Question: What is the estimated tax bill amount according to the document?
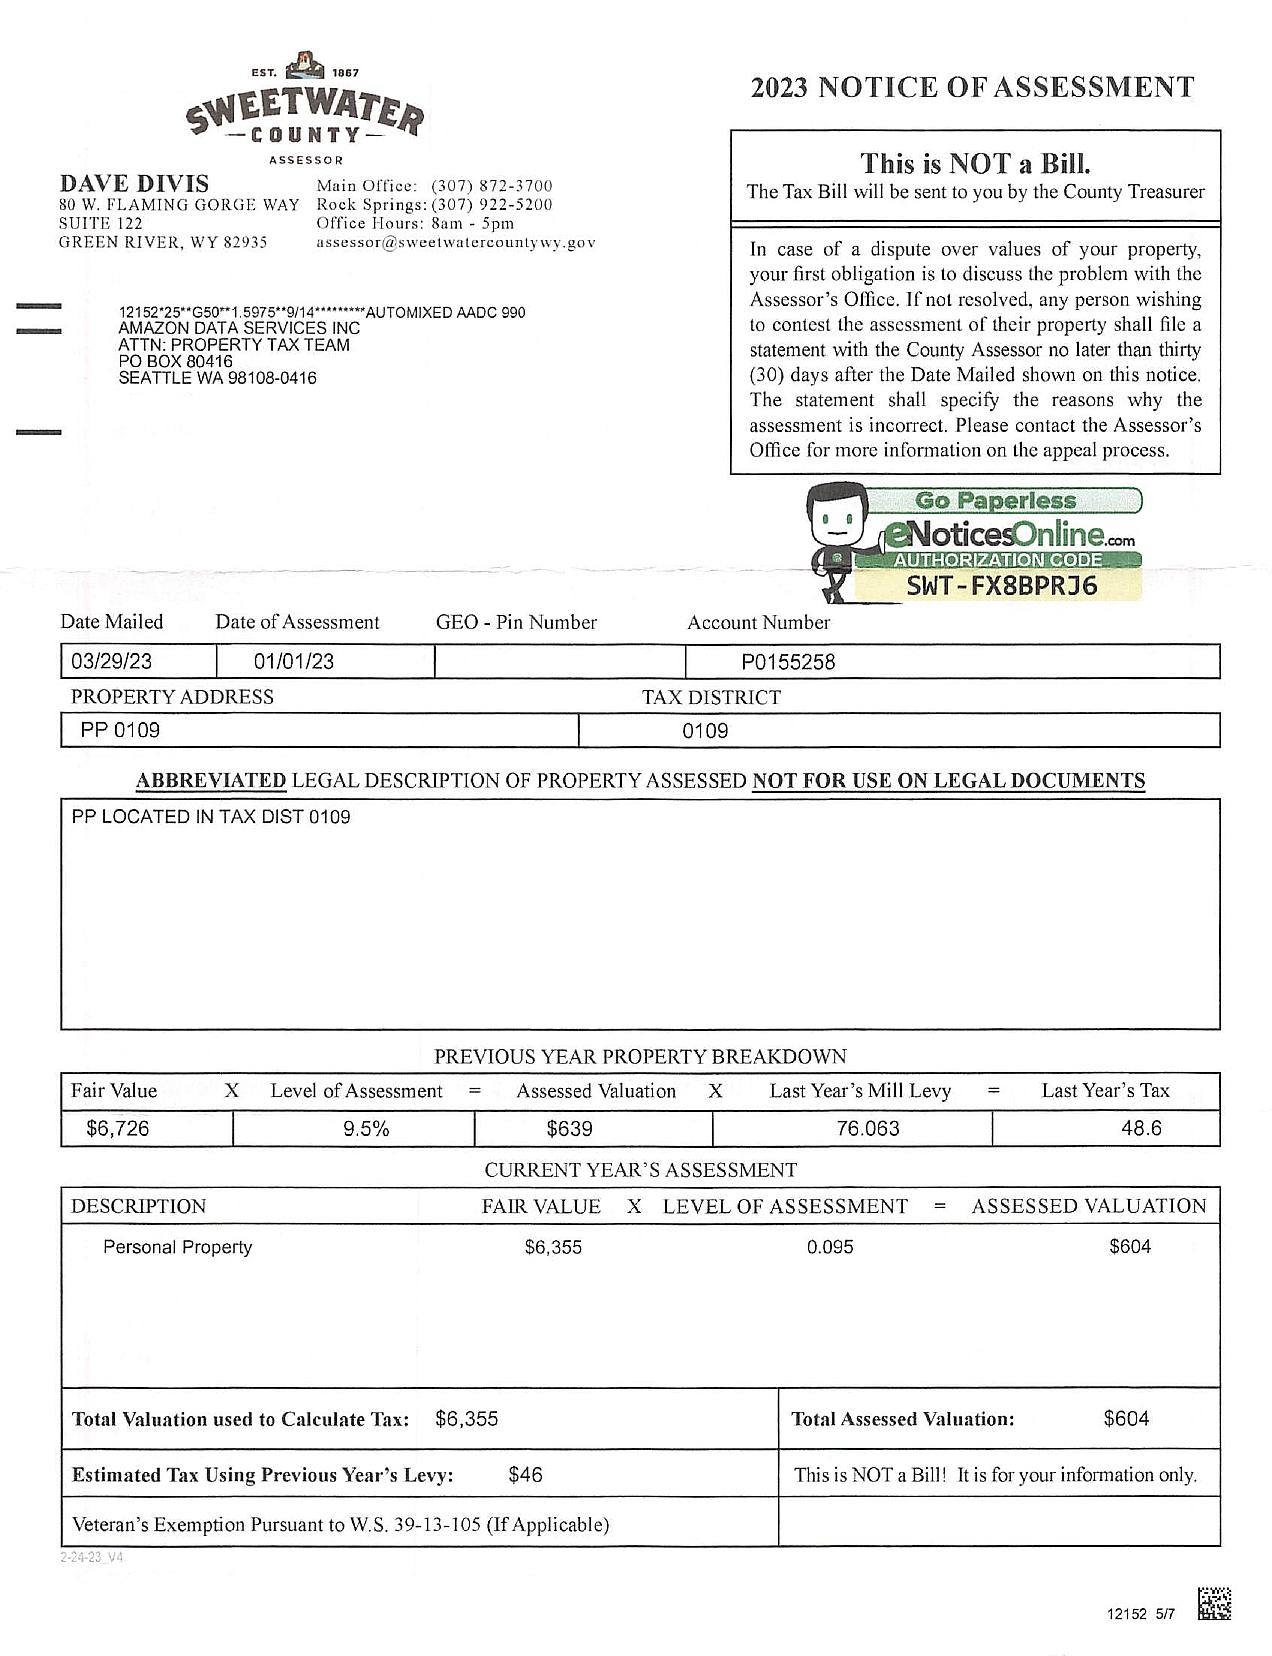
Answer: "$46 "